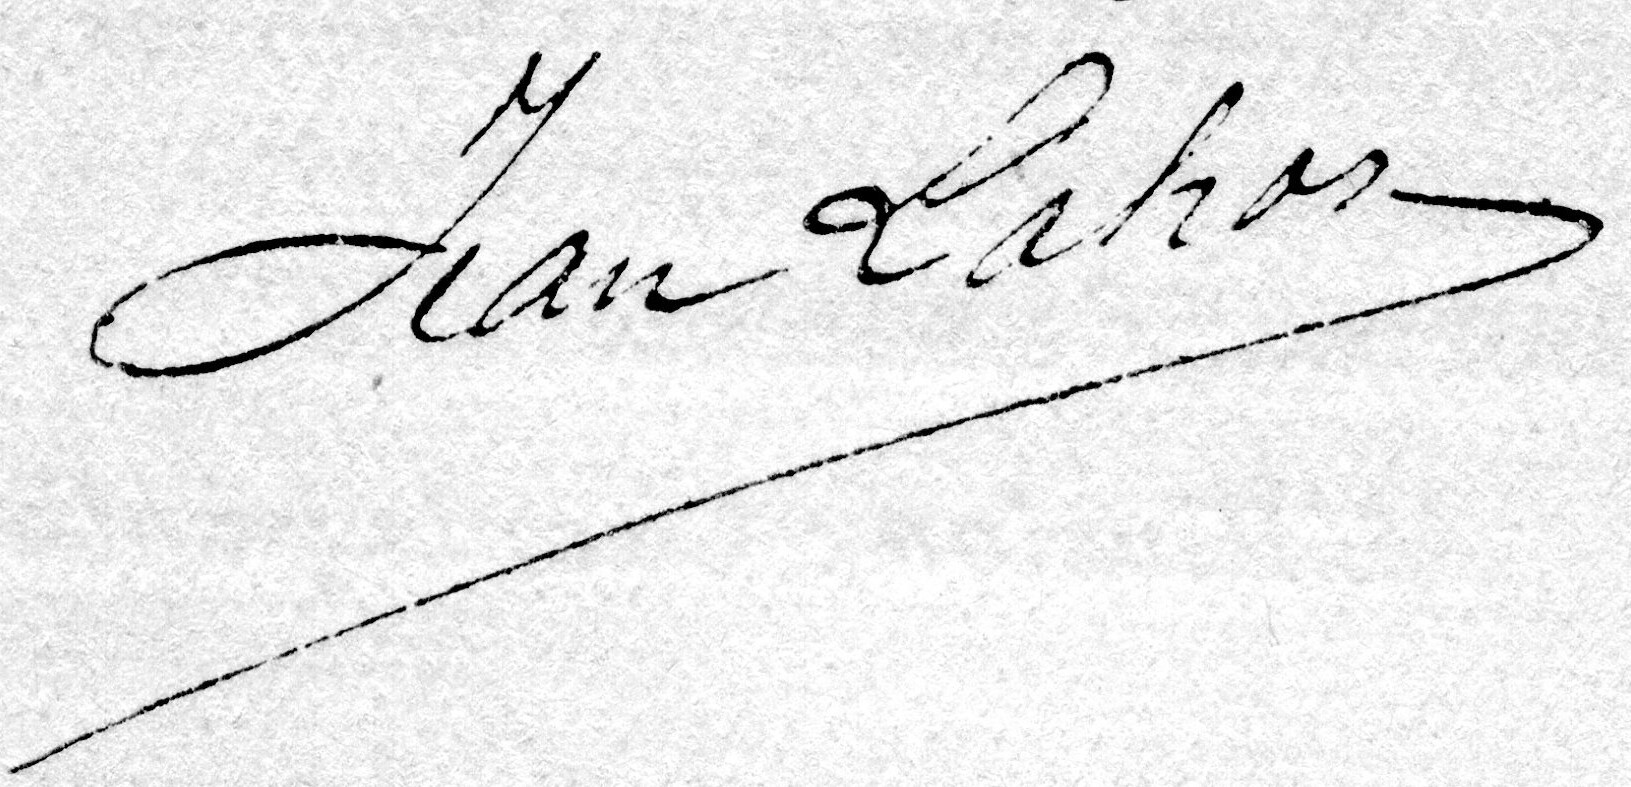
Signature of: henri cazalis